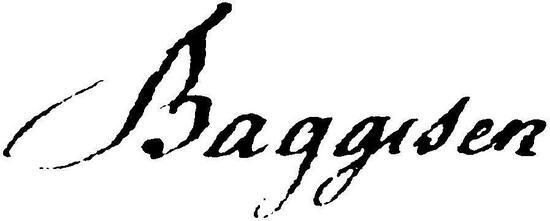
Signature of: jens baggesen